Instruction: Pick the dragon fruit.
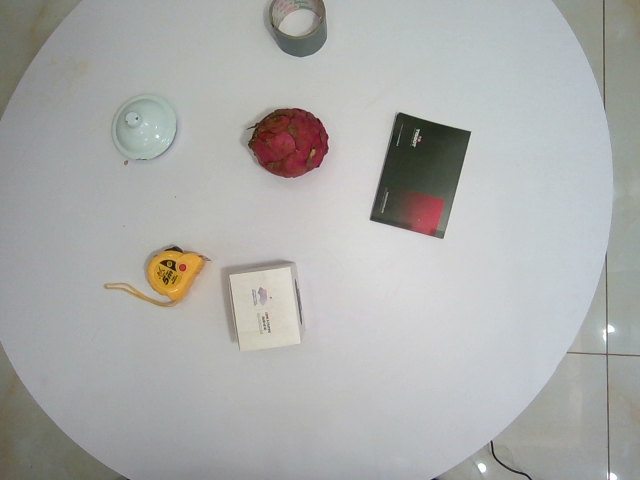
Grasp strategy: vertical